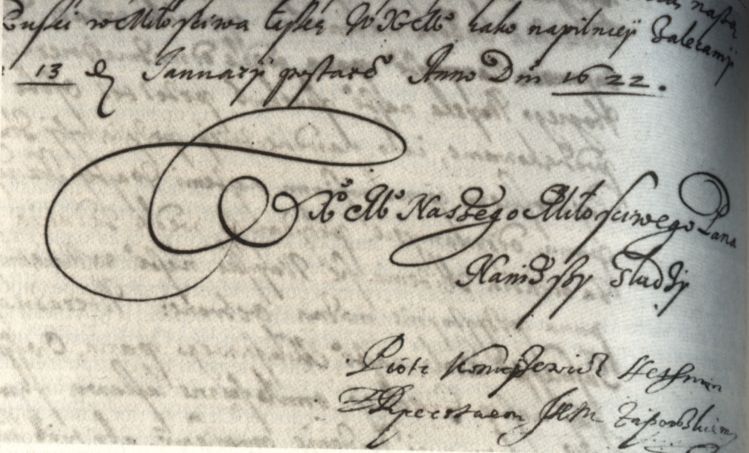
Signature of: petro konashevych sahaidachnyi